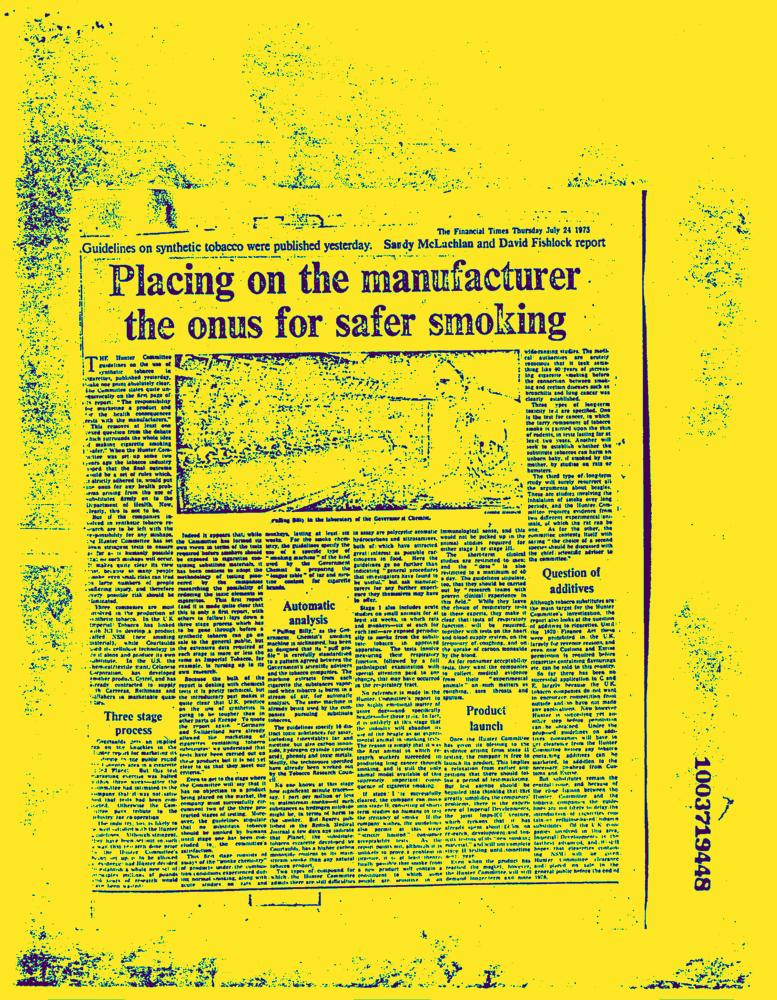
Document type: News-Article